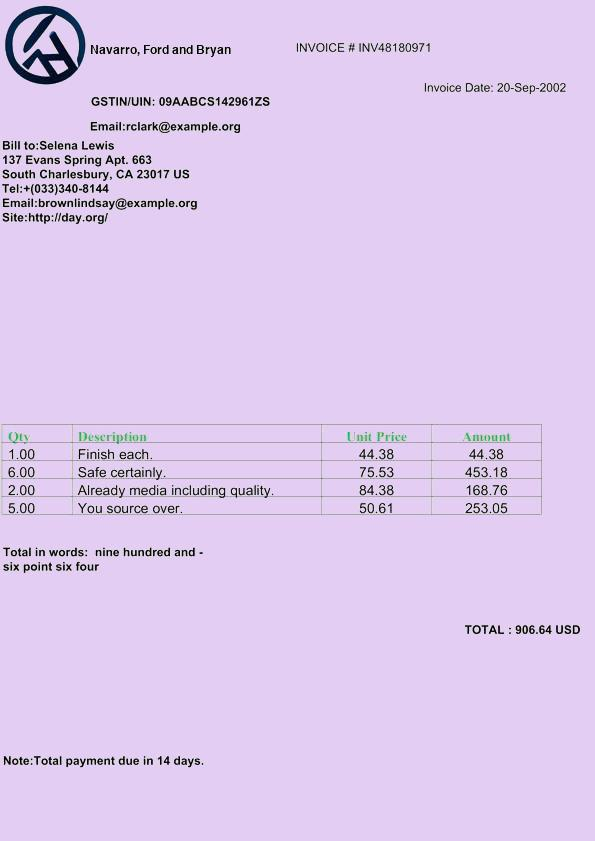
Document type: Invoice